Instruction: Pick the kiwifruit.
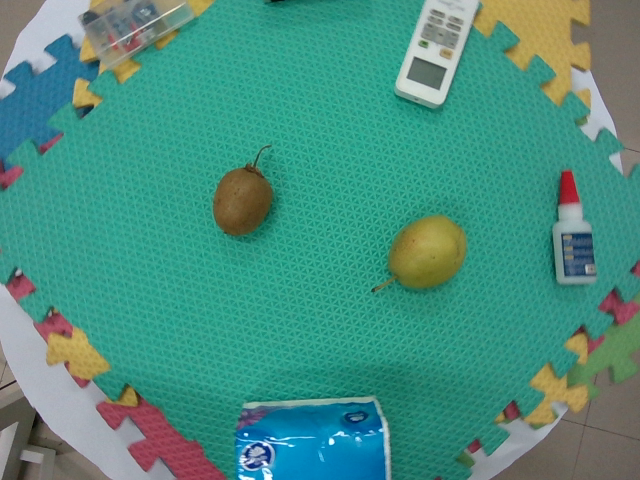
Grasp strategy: vertical